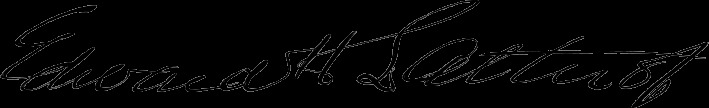
Signature of: edward howard lathrop